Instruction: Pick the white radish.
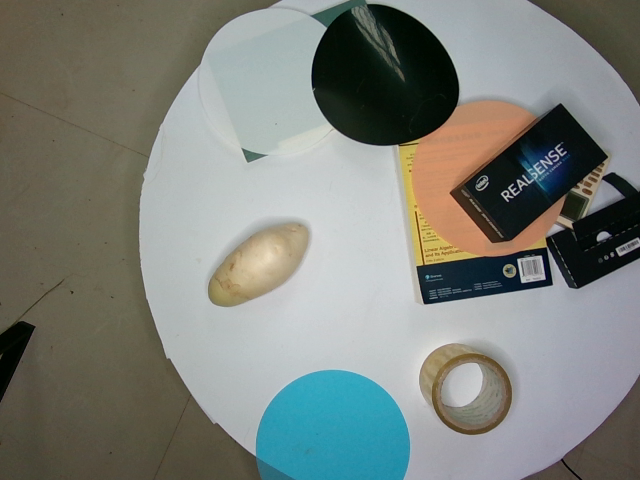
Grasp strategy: vertical